Question: Which state is mentioned in the document?
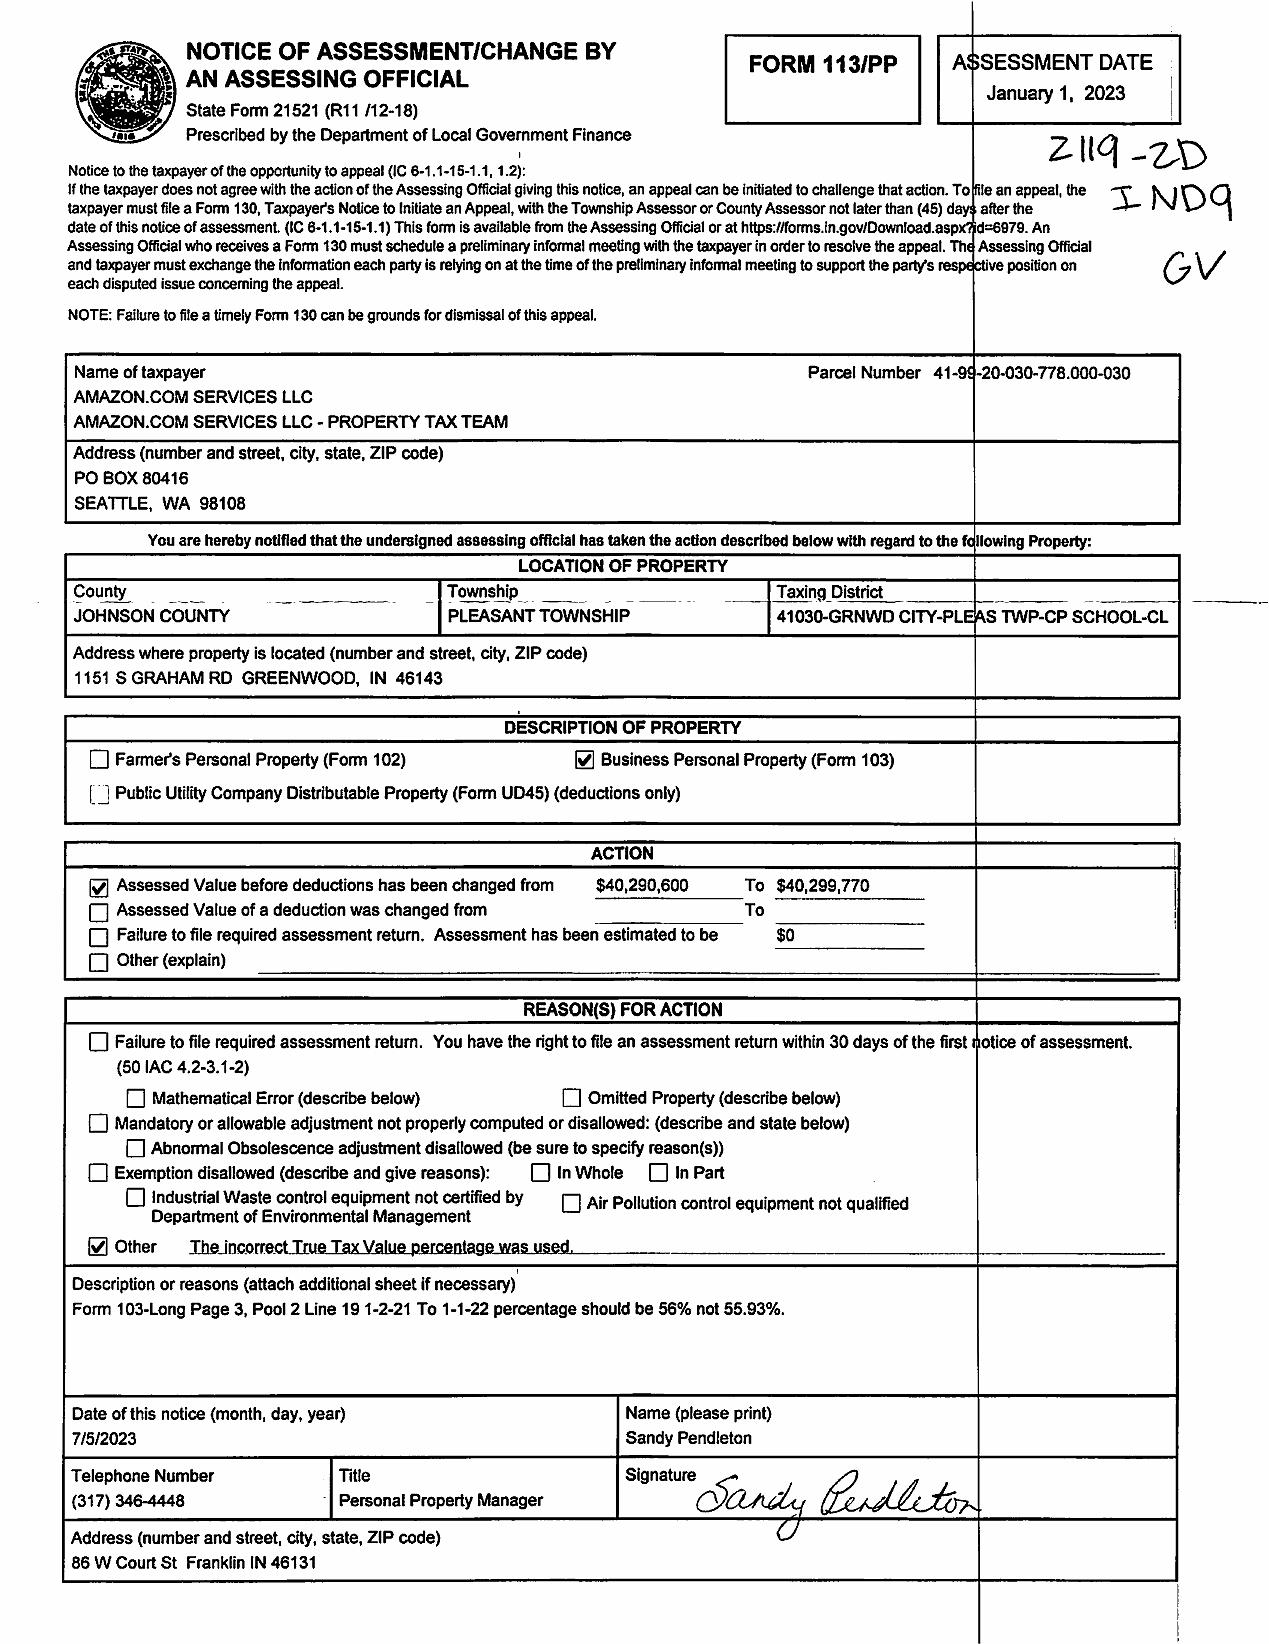
Answer: "Indiana"